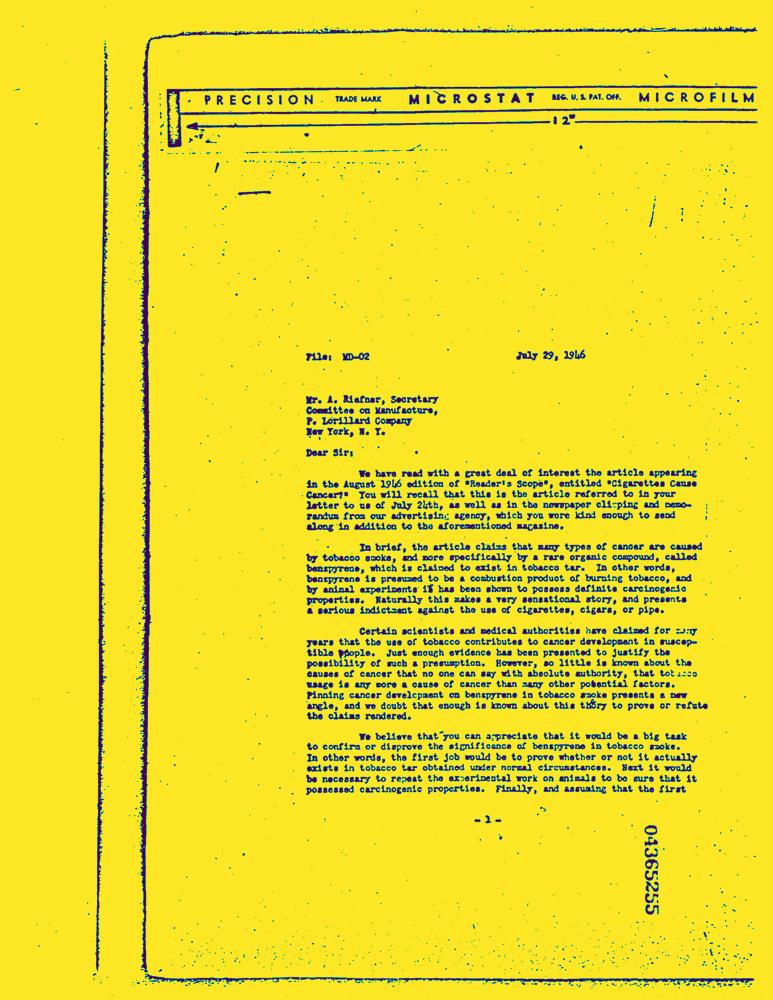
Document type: Letter-Doc